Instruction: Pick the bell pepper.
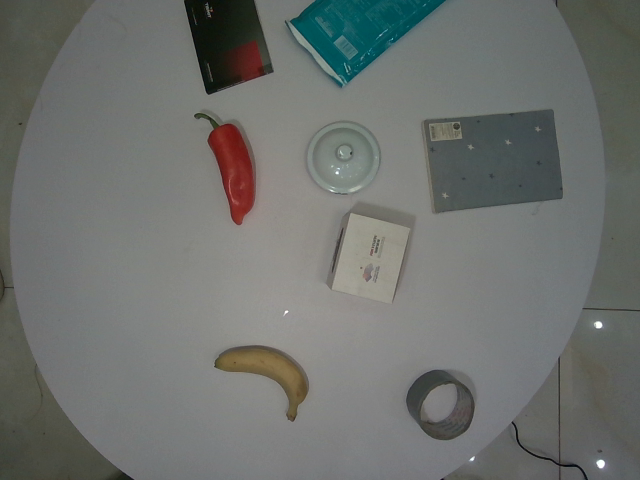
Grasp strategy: vertical